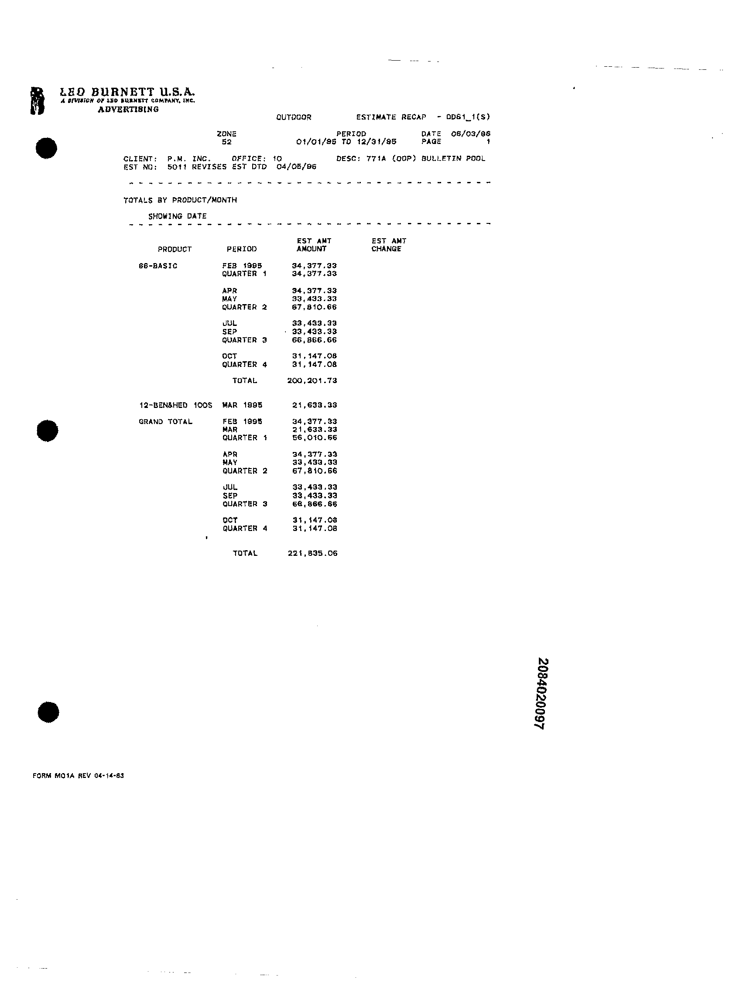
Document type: Invoice